Question: What are the imaging findings?
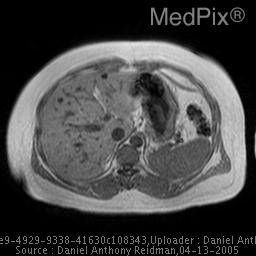
Answer: The imaging shows CTPA shows multiple, non enhancing hepatic low density lesions, 4-10 mm.
MR further characterizes these lesions as non enhancing, fluid signal lesions. Multiple, 4-10 mm, T1 hypointense hepatic lesions..